Question: What type of tax is indicated in the document, personal property or real estate?
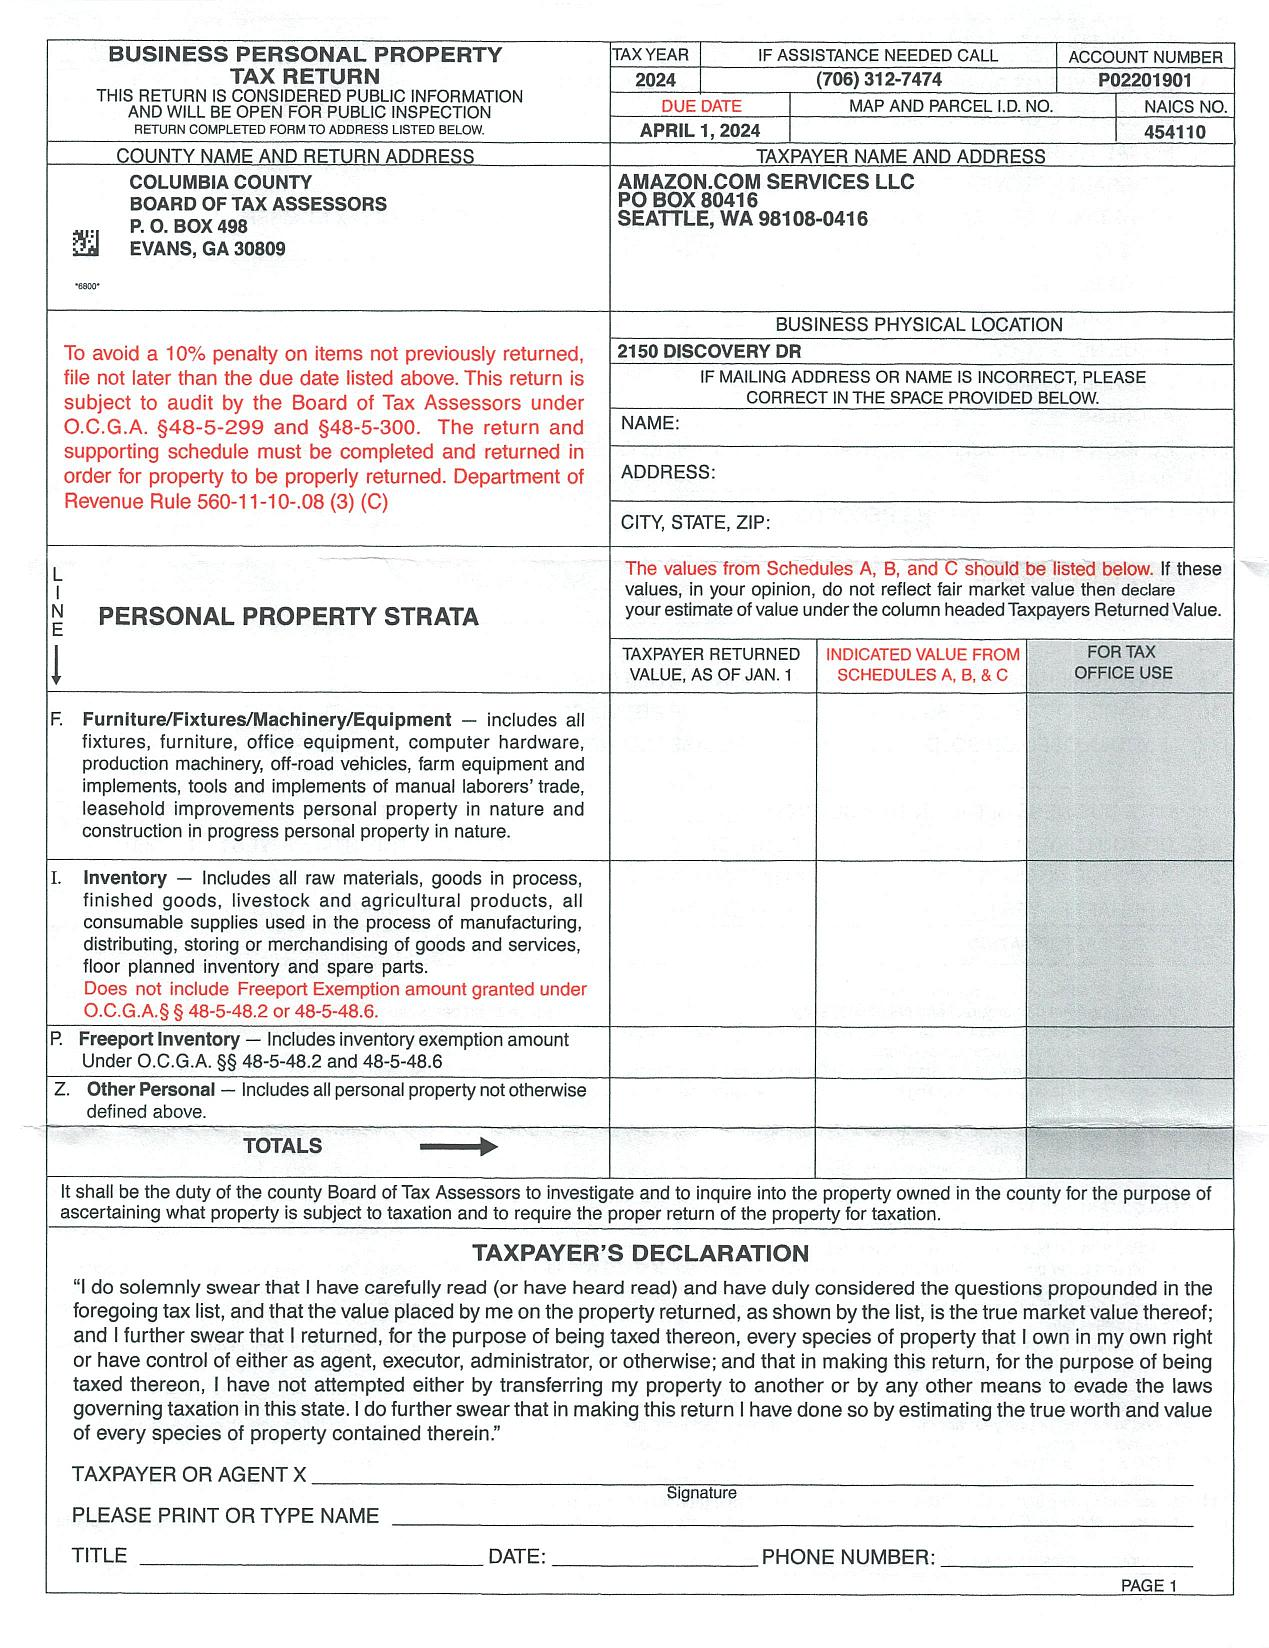
Answer: "Personal Property Tax"